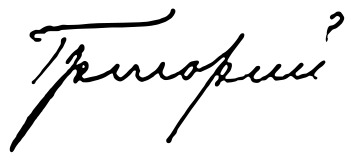
Signature of: gregory of pelagonia